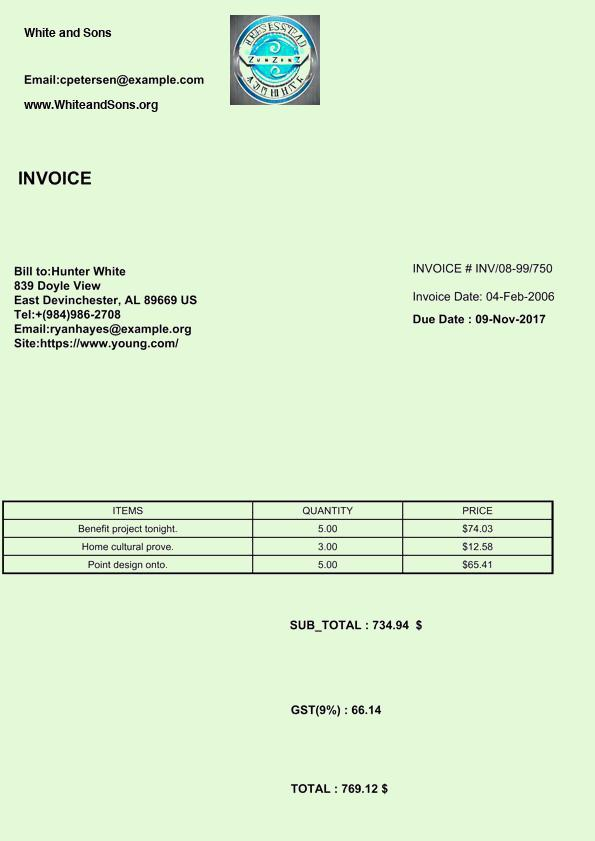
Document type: Invoice